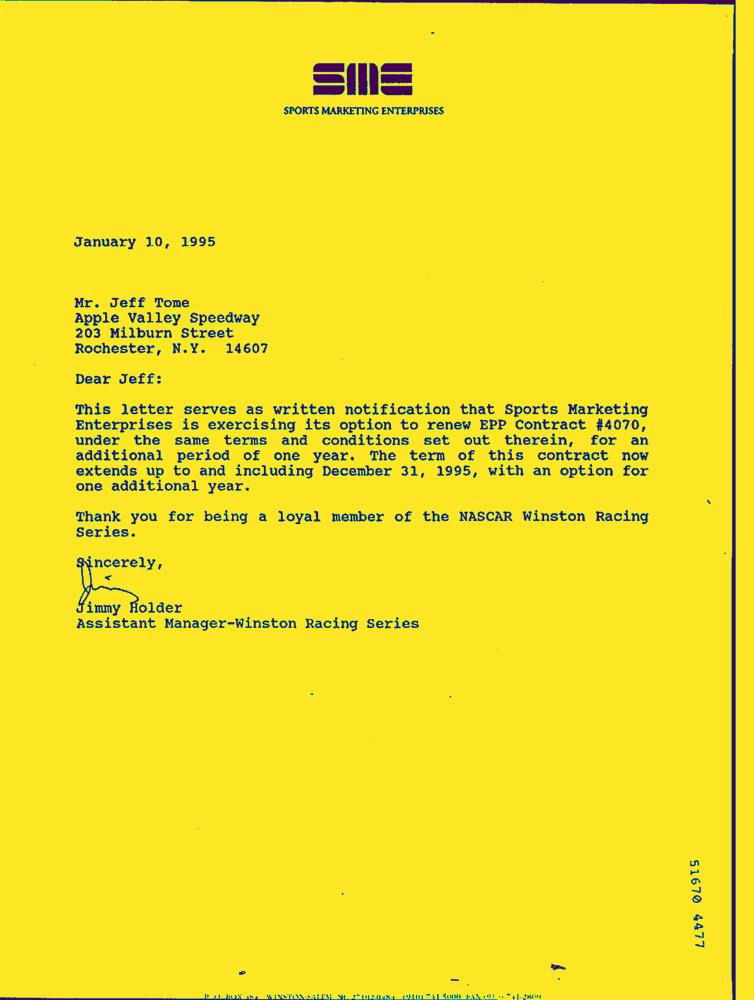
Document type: Letter-Doc